Patient: Male, age 34
A 34-year-old Indonesian male presented with a four week history of diffuse abdominal pain, nausea, vomiting, odynophagia, dyspnea on exertion, and a 20-pound unintentional weight loss. The patient had a past medical history significant for intravenous drug abuse, alcohol abuse and 15 packs per year smoking history. The patient had moved to United States from Indonesia 7 years ago. Physical exam revealed a cachectic male with oropharyngeal candidiasis and crackles bilaterally. Diffuse abdominal tenderness on palpation was also noted. Laboratory studies revealed a normal complete blood count (CBC), hyponatremia with sodium of 122 mEq/L, and abnormal liver function tests: AST 442 U/L, ALT 150U/L, and ALP 295 U/L. A fourth-generation HIV antigen/antibody test (Abbott Laboratories) was confirmed positive with a MultiSpot positive for HIV-1 antibodies. Hepatitis C antibody testing was also reactive. Additional testing revealed a CD4 count of 2 cells/mm3 and a HIV-1 titer of 427,000 copies/ml determined by a Quantitative HIV-1 RNA PCR assay (COBAS AmpliPrep/COBAS Taqman Analyzer, v2.0, Roche Diagnostics). Chest imaging was concerning for either multifocal pneumonia and/or possible opportunistic infection (Fig. 1A). Abdominal CT revealed necrotic mesenteric lymphadenopathy (Fig. 1B), micro-abscesses in the liver (Fig. 1C), and a 2.9 x 2.4 x 2.0 cm fluid attenuation collection posterolateral to the prostate suggestive of an abscess (Fig. 1D-E). Urine analysis showed 2+ protein, 1+ urobilinogen, 3 red blood cells, and 2 white blood cells. Multiple routine urinary cultures showed no growth. Three sputum samples were collected and all showed 4+ acid-fast bacilli (AFB) (> 36 AFB organisms per field of view at 400 x magnification) by auramine-rhodamine stain and grew pure Mycobacterium tuberculosis complex in less than 7 days post-collection in the BACTEC   Mycobacterial Growth Indicator Tube (MGIT). Following culture, drug sensitivity testing was performed, and the mTB isolate was susceptible to first line drugs, including isoniazid (MIC-0.2 mcg/mL), rifampin (MIC-1.0 mcg/mL), ethambutol (MIC-5.0 mcg/mL), pyrazinamide (MIC-100 mcg/mL) and streptomycin (MIC-2.0mcg/mL). The patient was started on rifampin-300 mg twice daily, isoniazid-300 mg daily, pyrazinamide-1500 mg daily and ethambutol-1200 mg daily (RIPE therapy). Antiretroviral therapy was not initiated at this time. Twelve days later, on follow-up imaging, the prostatic abscess remained unchanged and a CT guided approach was utilized to drain the abscess. Purulent fluid (2 mL) was drained and sent for AFB culture. The purulent fluid revealed 4+ AFB by auramine-rhodamine stain (Fig. 2A) and grew mTB complex. The direct Kinyoun stain is shown in Fig. 2B. Patient clinically improved on RIPE therapy and was discharged with isolation precautions. 3 weeks post discharge, antiretroviral therapy with dolutegravir and Truvada (HAART) was initiated. Post-discharge (28 days), the patient was brought to the emergency department with acute onset of drowsiness and incomprehensible speech. The patient had been compliant with his medications. At this point, differential diagnosis of Immune reconstitution inflammatory syndrome (IRIS), and a new opportunistic infection including toxoplasmosis were considered. MRI of the brain revealed multiple ring enhancing lesions with surrounding edema in the cerebral hemispheres bilaterally, the midbrain, and the cerebellar hemispheres bilaterally as well (Fig. 3A,B). The patient was started on steroids, empiric toxoplasmosis therapy with pyrimethamine, sulfadiazine, and folinic acid. HAART and mTB therapy were continued. A lumbar puncture was performed that showed cerebrospinal fluid glucose of 54, protein of 116, RBC count of 7, and WBC count of 0. The cryptococcal antigen was non-reactive. Toxoplasmosis IgG was >5; however, Toxoplasma gondii PCR was negative. The patient's hospital stay was also complicated by both hyponatremia and also hypertension attributed to SIADH. The patient gradually improved on the aforementioned therapeutic regimen and nearly two months later, brain MRI showed a decrease in the size of the lesions. The patient's mental status also improved and the patient was deemed fit for discharge. The patient was lost to follow-up after relocating to another state.
Keywords: disseminated, hiv, mycobacterium tuberculosis, prostate, tuberculosis
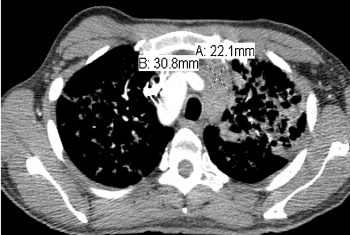
Image caption: (A) CT chest showing patchy involvement of the lung with nodules, one shown here measuring 3.1 cm in greatest dimension.